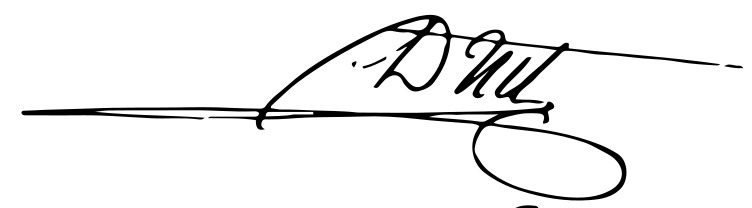
Signature of: andré drut